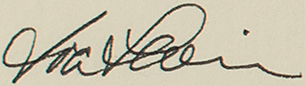
Signature of: ira levin